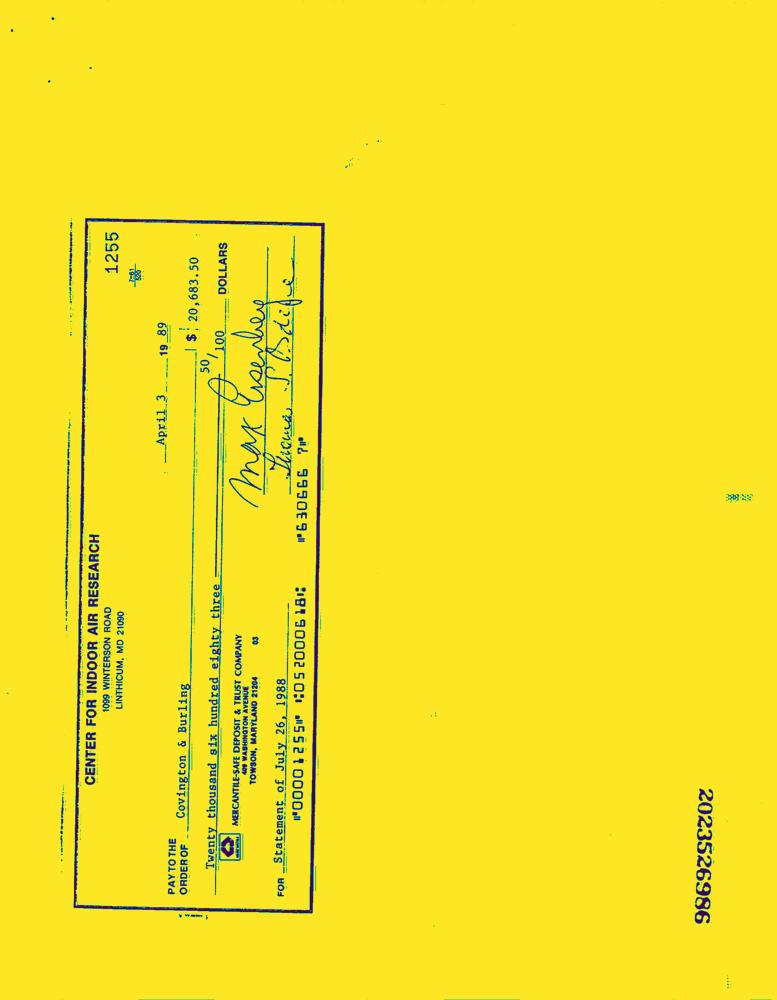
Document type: Invoice-Doc